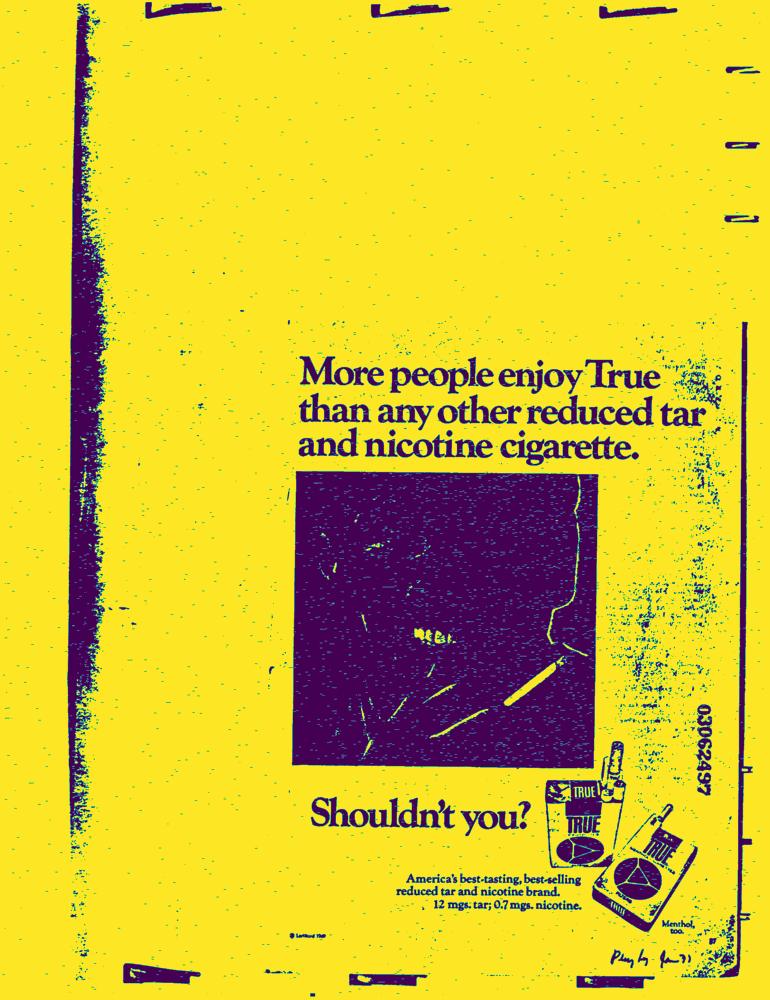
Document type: AD